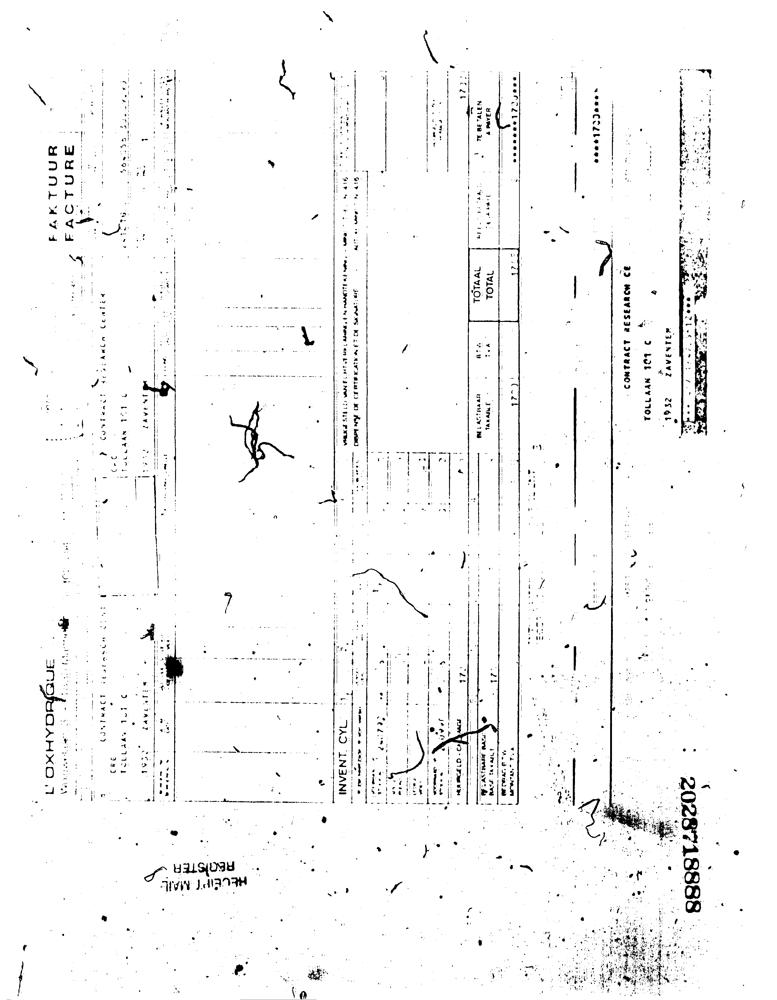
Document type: Invoice